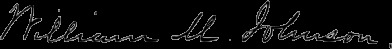
Signature of: william m johnson